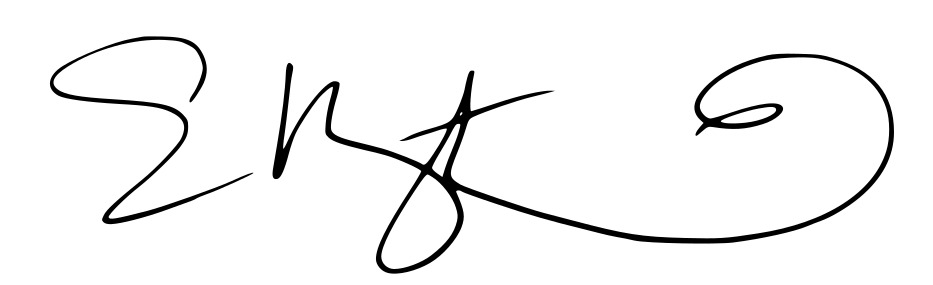
Signature of: erin morgenstern